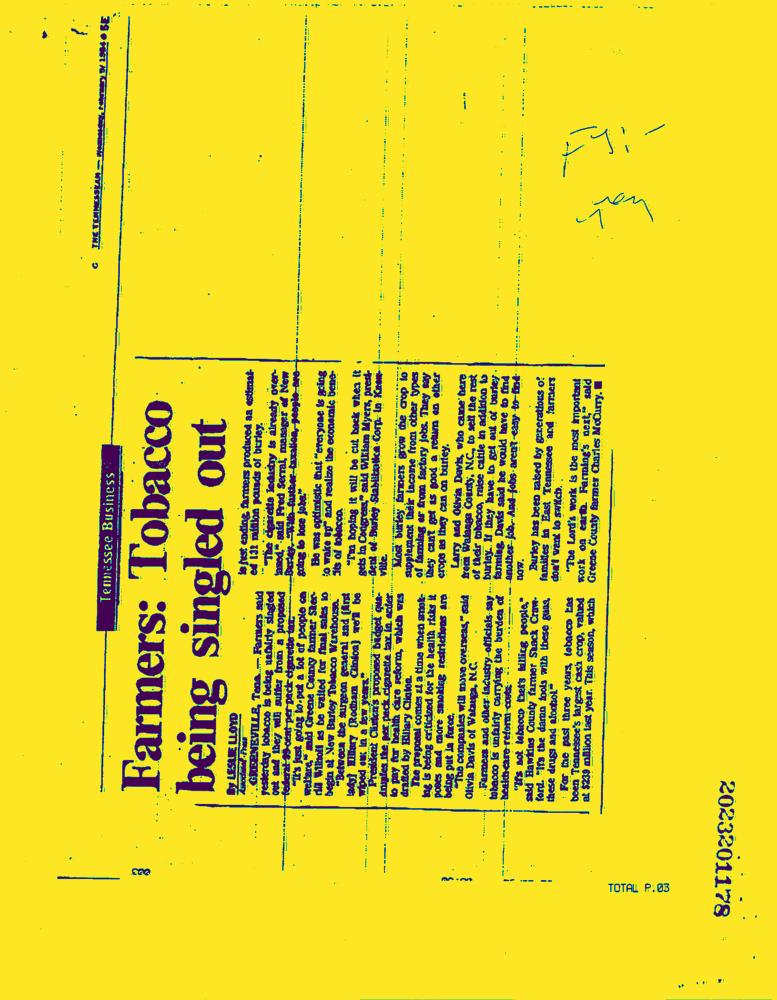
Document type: News-Article